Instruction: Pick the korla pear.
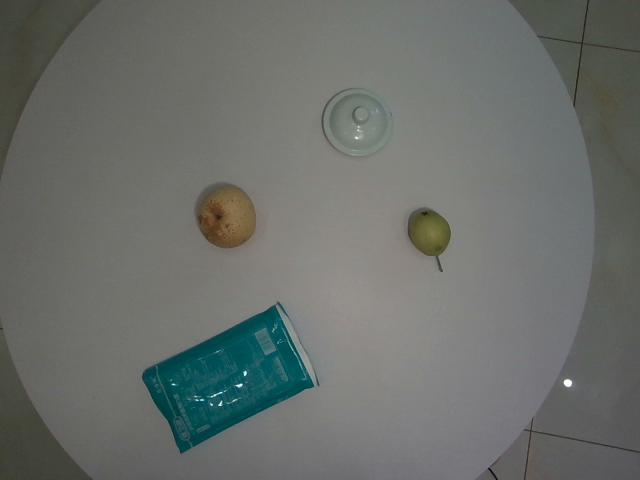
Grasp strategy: vertical